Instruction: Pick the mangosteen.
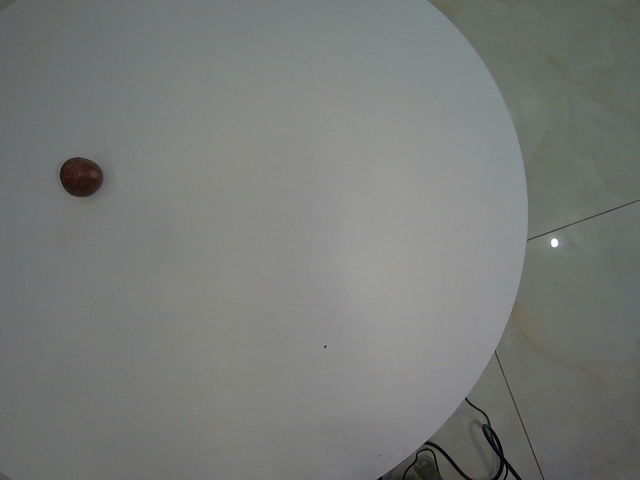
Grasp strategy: vertical